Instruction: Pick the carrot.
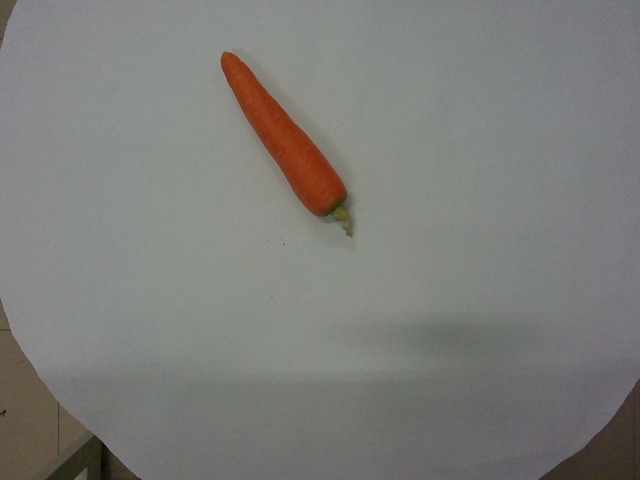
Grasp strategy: vertical